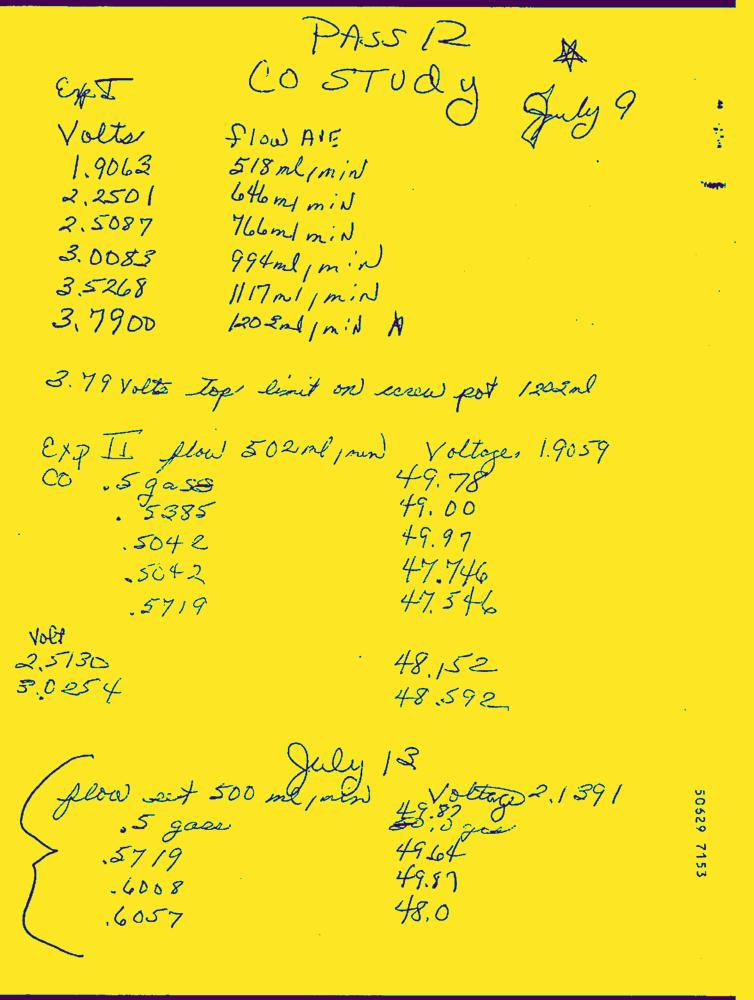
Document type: Hand-Written